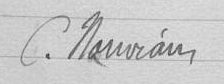
Signature of: camille nouvian